Patient: Female, age 21
A 21 years old female was admitted for the evaluation of mild dyspnea. She had had symptoms of airway obstruction, such as wheezing, hoarseness and mild dyspnea since a young infant. She was premature at delivery with body weight of less than 2 kg. There was no family history of congenital anomalies.
On admission, blood pressure was 140/90 mmHg, pulse rate was 80/min, body temperature was 36.5 C and respiration rate was 16/min.
On physical examination, she was alert, but had a slight dyspneic appearance. There were no cyanosis, chest deformities and cardiac murmurs.
Laboratory findings on admission were within normal ranges. There were no abnormalities on EKG. FEV1 was 1.52L (66.2% of predicted value) and FVC was 1.90L (54.5% of predicted value) on pulmonary function test.
On bronchoscopy, the trachea was too narrow from the initiation to pass through. Complete cartilaginous ring without posterior membranous portion was found on the entire trachea (Fig. 1).
The plain chest X-ray showed a right mediastinal mass-like density and a long-segment tracheal narrowing (Fig. 2). The Chest CT revealed the anomalous left pulmonary artery originating from the right pulmonary artery and its posterior course between the trachea and the esophagus (Fig. 3).
She did not have any other cardiovascular and gastrointestinal anomalies. She was discharged without specific treatment because of mild symptoms which are mainly caused by complete tracheal ring and not by tracheal compression due to vascular anomaly.
The term "Vascular Ring" was introduced to describe the mediastinal vascular anomalies causing tracheobronchial compression by Dr. Robert Gross who reported the first successful operation of a vascular ring. The pulmonary sling is a kind of vascular ring and the term was first used by Contro et al. in 1958 to distinguish it from other vascular anomalies). Carl et al. reported that when vascular rings were classified into four groups, as follows, 1) complete vascular rings with double aortic arch or right aortic arch 2) pulmonary sling 3) innominate artery compression and 4) miscellaneous, pulmonary sling was about 4.5%).
Embryologically, it has been suggested that it is caused by a maldevelpment of the left ventral pulmonary artery bud due to growth failure or reabsorption. The left lung may capture its arterial supply by connection of the left postbronchial plexus with the right sixth arch through capillaries caudal to the lung bud. Then, as the lung bud grows caudally, the course of the left pulmonary artery is behind the developing trachea-bronchial tree). About half have cardiac or tracheo-bronchial anomalies which determine the prognosis. According to Christoph Dohleman's review, the associated cardiac anomalies were 49% and among those, patent ductus arteriosus, ventricular septal defect and atrial septal defect were most common. Tracheo-bronchial anomalies were associated in 56%. Tracheal stenosis with complete tracheal rings was the most common anomaly, followed by stenosis of main stem bronchus, tracheal bronchus and tracheo-esophageal fistula).
Wells et al. proposed a classification system assigning pulmonary sling without complete tracheal rings to type 1 and pulmonary sling with complete tracheal ring to type 2. corresponding to the ring-sling complex. Ring-sling complex can be classified into a lethal form and a form in which there is enough pars membranacea left to allow sufficient tracheal growth. The two forms can be distinguished only by their clinical course, i.e., either severe respiratory symptoms with progression or mild symptoms without progression).
Pulmonary sling can be diagnosed by angiography, CT or MRI. Bronchoscopy and echocardiography should be performed to evaluate the combined cardiac or tracheo-bronchial anomalies. The plain radiographic features include unequal aeration due to compression of the right main bronchus by the anomalous vessel, low carina, horizontal equal-length right and left mainstem bronchi and long-segment tracheal stenosis. Pulsating mass compressing esophagus can be visualized on fluoroscopy with barium esophagography). Most common finding in an asymptomatic adult is a right mediastinal mass. Diagnostic considerations such as dilated azygous vein, lymphadenopathy, foregut cyst or esophageal neoplasm should be excluded). We found a right mediastinal mass in our case. Most cases can be diagnosed by CT or MRI, but misinterpretation can occur because of a bifurcation-like structure of the pulmonary artery. The left pulmonary artery can be missed because of its different level of crossing the carina or main bronchus. Slice thickness should be as little as 3 mm).
Potts et al. was the first to propose the now most common corrective surgical procedure: division and reimplantation of the anomalous left pulmonary artery into the pulmonary trunk anterior to the trachea with division of the ligamentum arteriosum). Because of high operation mortality and loss of function of the left lung due to obstruction of the reconstructed vessel, a conservative approach with symptomatic management was recommended initially). But recent development of operation technique has resulted in low operation mortality and good patencty of the reconstructed vessel. So, in view of the seriousness of this condition and the fact that reports of surgical management have been encouraging, current policy is to offer an operation as soon as the diagnosis is made).
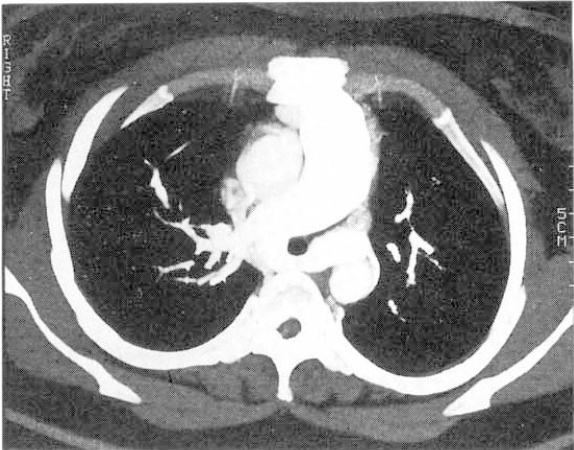
Image caption: Chest CT findings Anomalous left pulmonary artery originating from the right pulmonary artery and crossing between the trachea and the esophagus toward the hilum of the left lung.